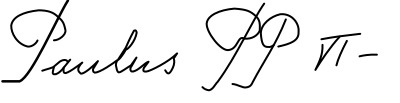
Signature of: paul vi